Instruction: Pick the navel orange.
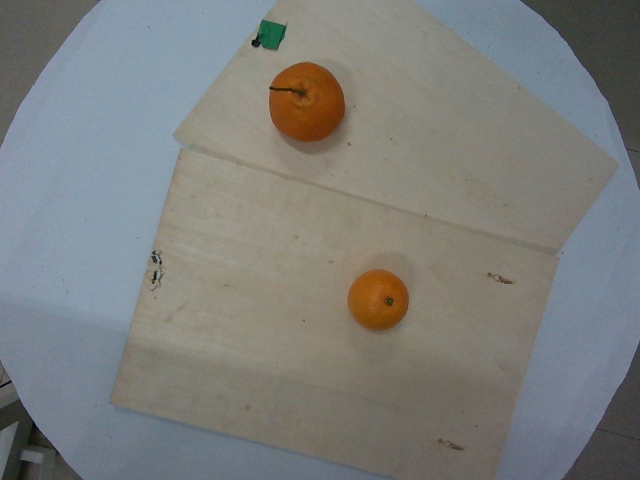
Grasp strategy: vertical